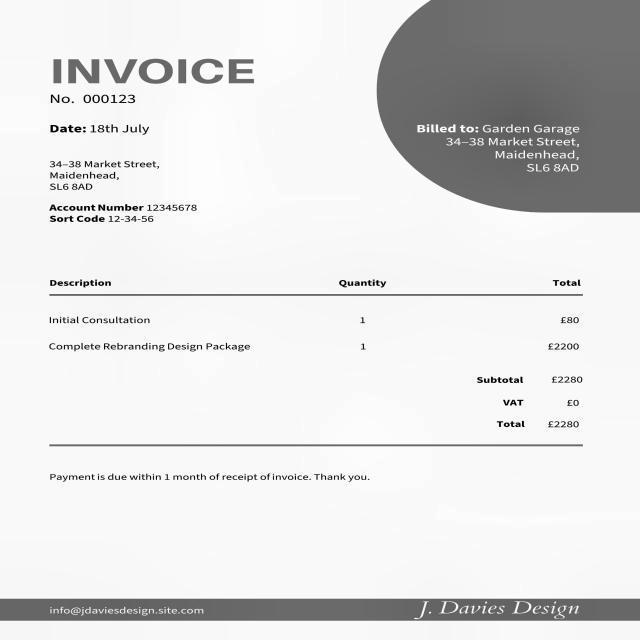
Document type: Invoice